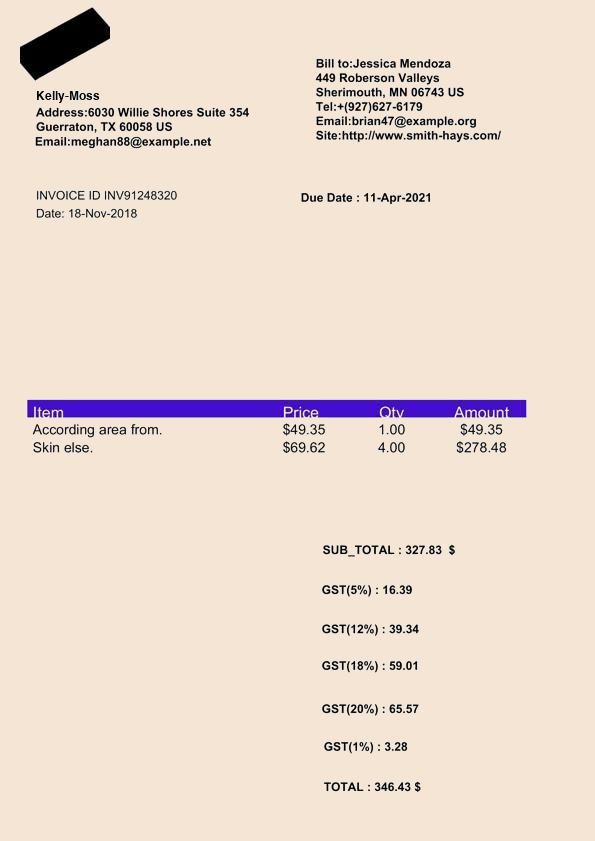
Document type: Invoice